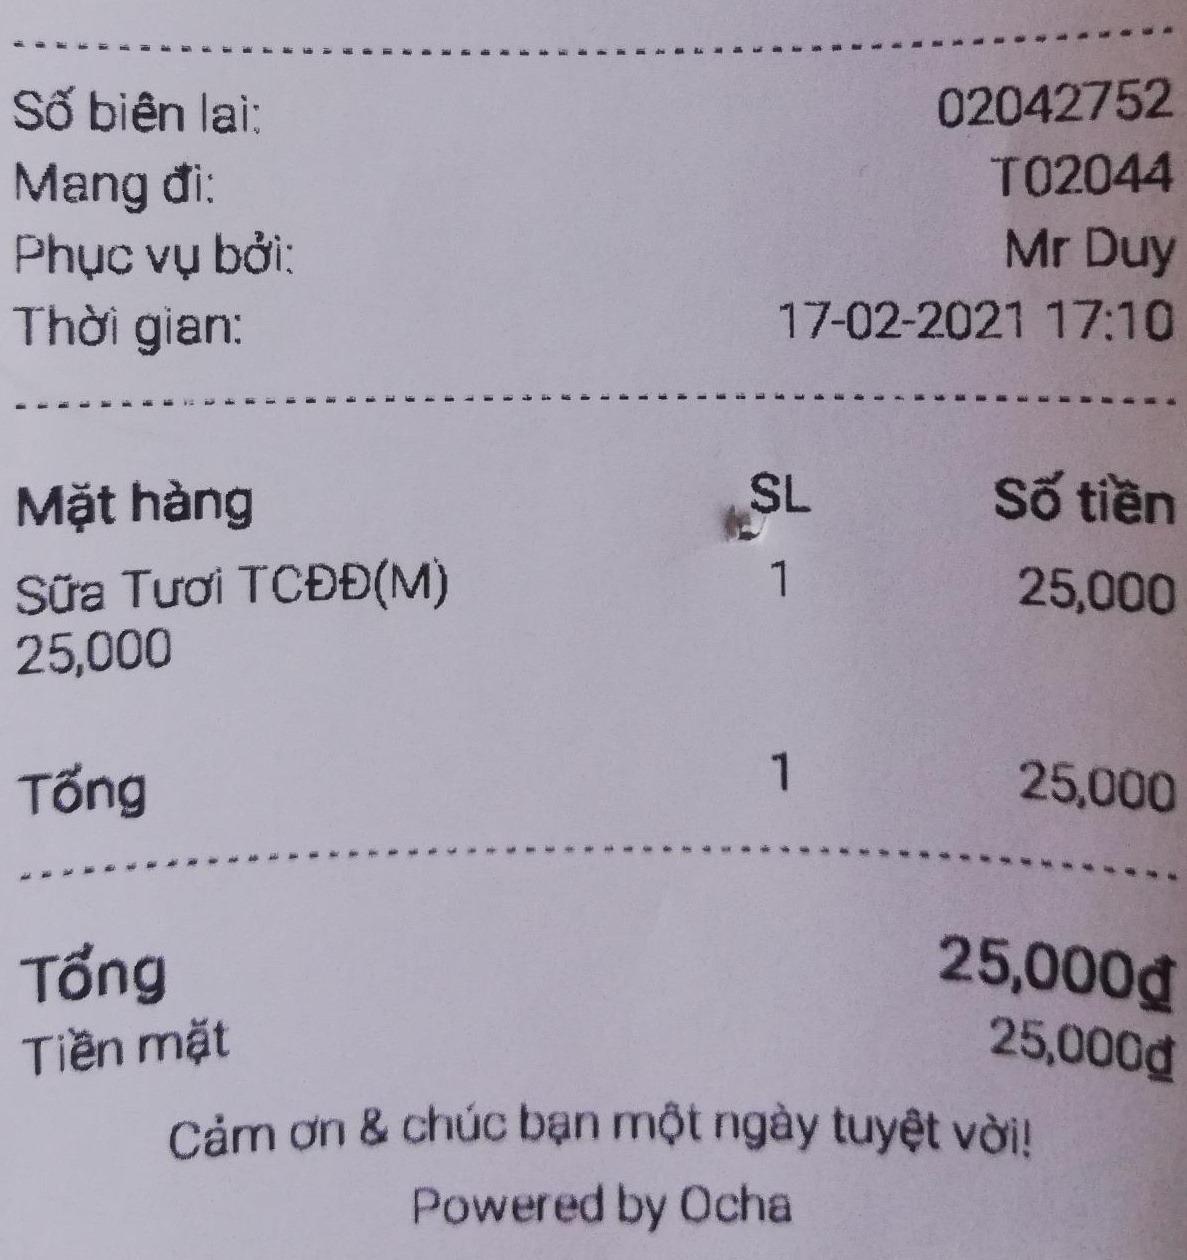
Số biên lai: 02042752
Mang đi: T02044
Phục vụ bởi: Mr Duy
Thời gian: 17-02-2021 17:10

<table>
<tr>
<th>Mặt hàng</th>
<th>SL</th>
<th>Số tiền</th>
</tr>
<tr>
<td>Sữa Tươi TCĐĐ(M)</td>
<td>1</td>
<td>25,000</td>
</tr>
<tr>
<td>25,000</td>
<td></td>
<td></td>
</tr>
</table>

Tổng 1 25,000
Tổng 25,000đ
Tiền mặt 25,000đ

Cảm ơn & chúc bạn một ngày tuyệt vời!
Powered by Ocha